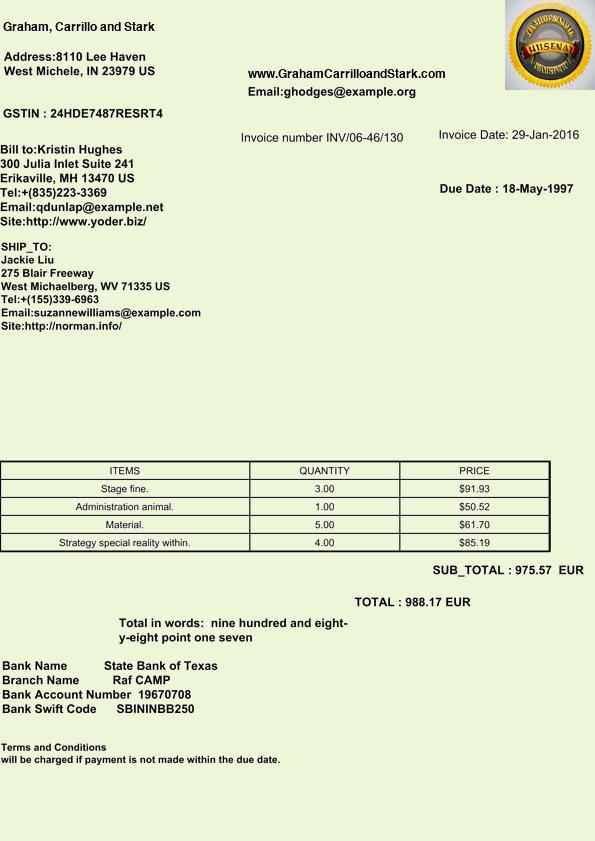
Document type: Invoice